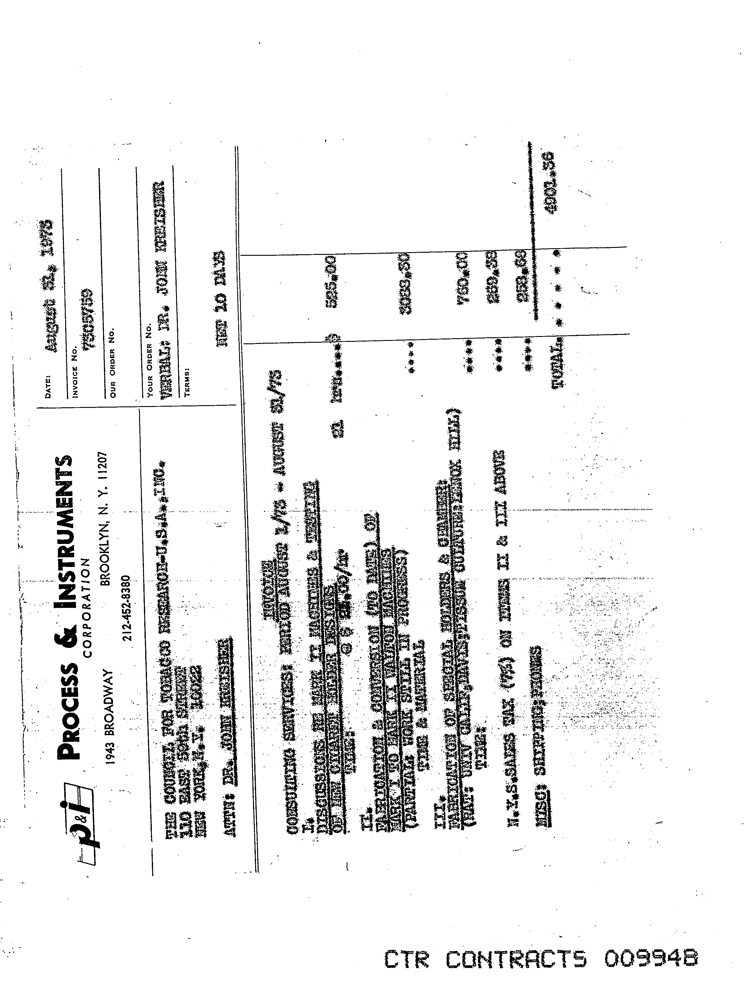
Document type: Invoice